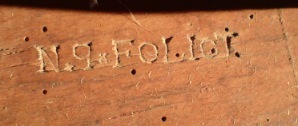
Signature of: nicolas quinibert foliot